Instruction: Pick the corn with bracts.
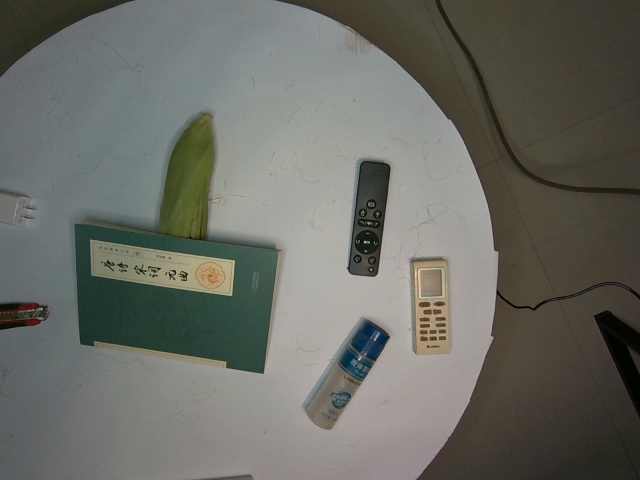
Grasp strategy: vertical